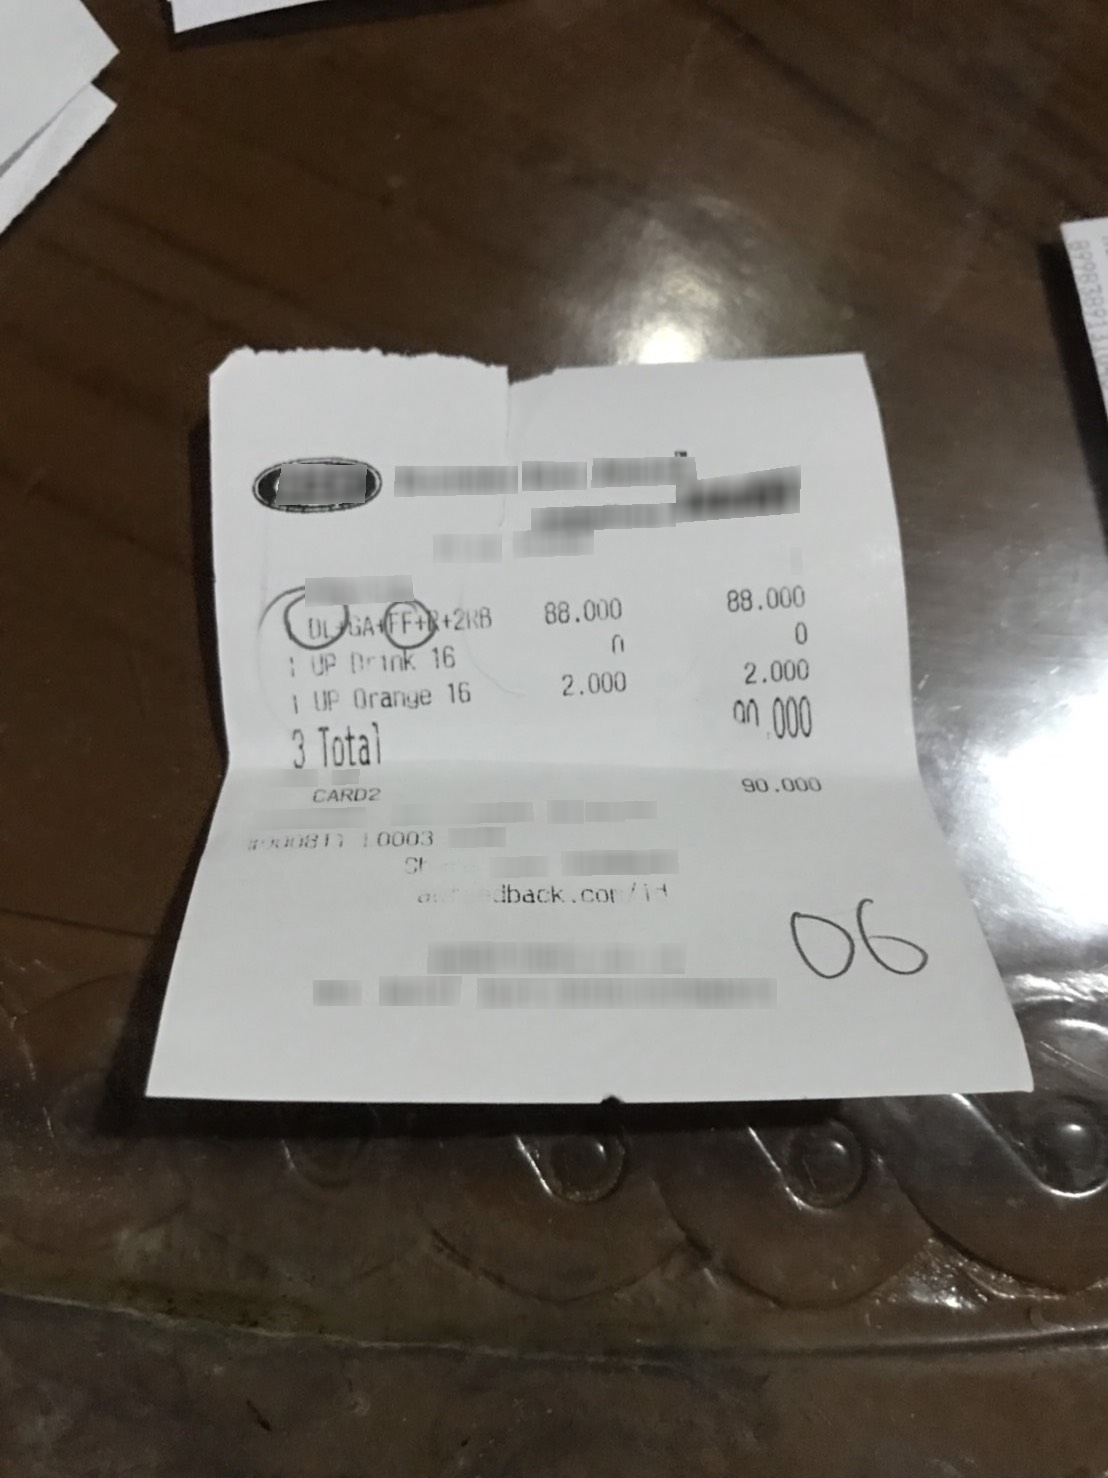
Number of items: 3
OCR text regions:
text: DL+GA+FF+R+2RB
text: 88.000
text: 88.000
text: UP
text: Drink
text: 16
text: 0
text: 0
text: 1
text: UP
text: Orange
text: 16
text: 2.000
text: 2.000
text: 1
text: CARD2
text: 90.000
text: 3
text: Total